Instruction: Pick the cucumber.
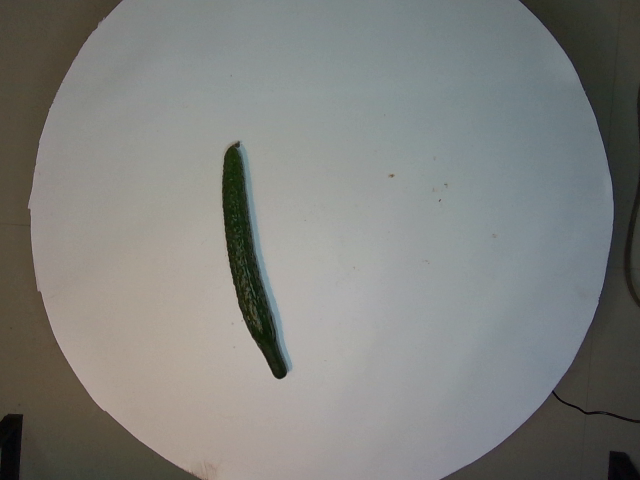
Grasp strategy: vertical